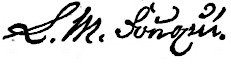
Signature of: friedrich de la motte fouqué